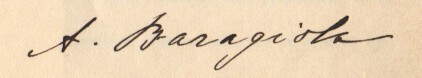
Signature of: aristide baragiola